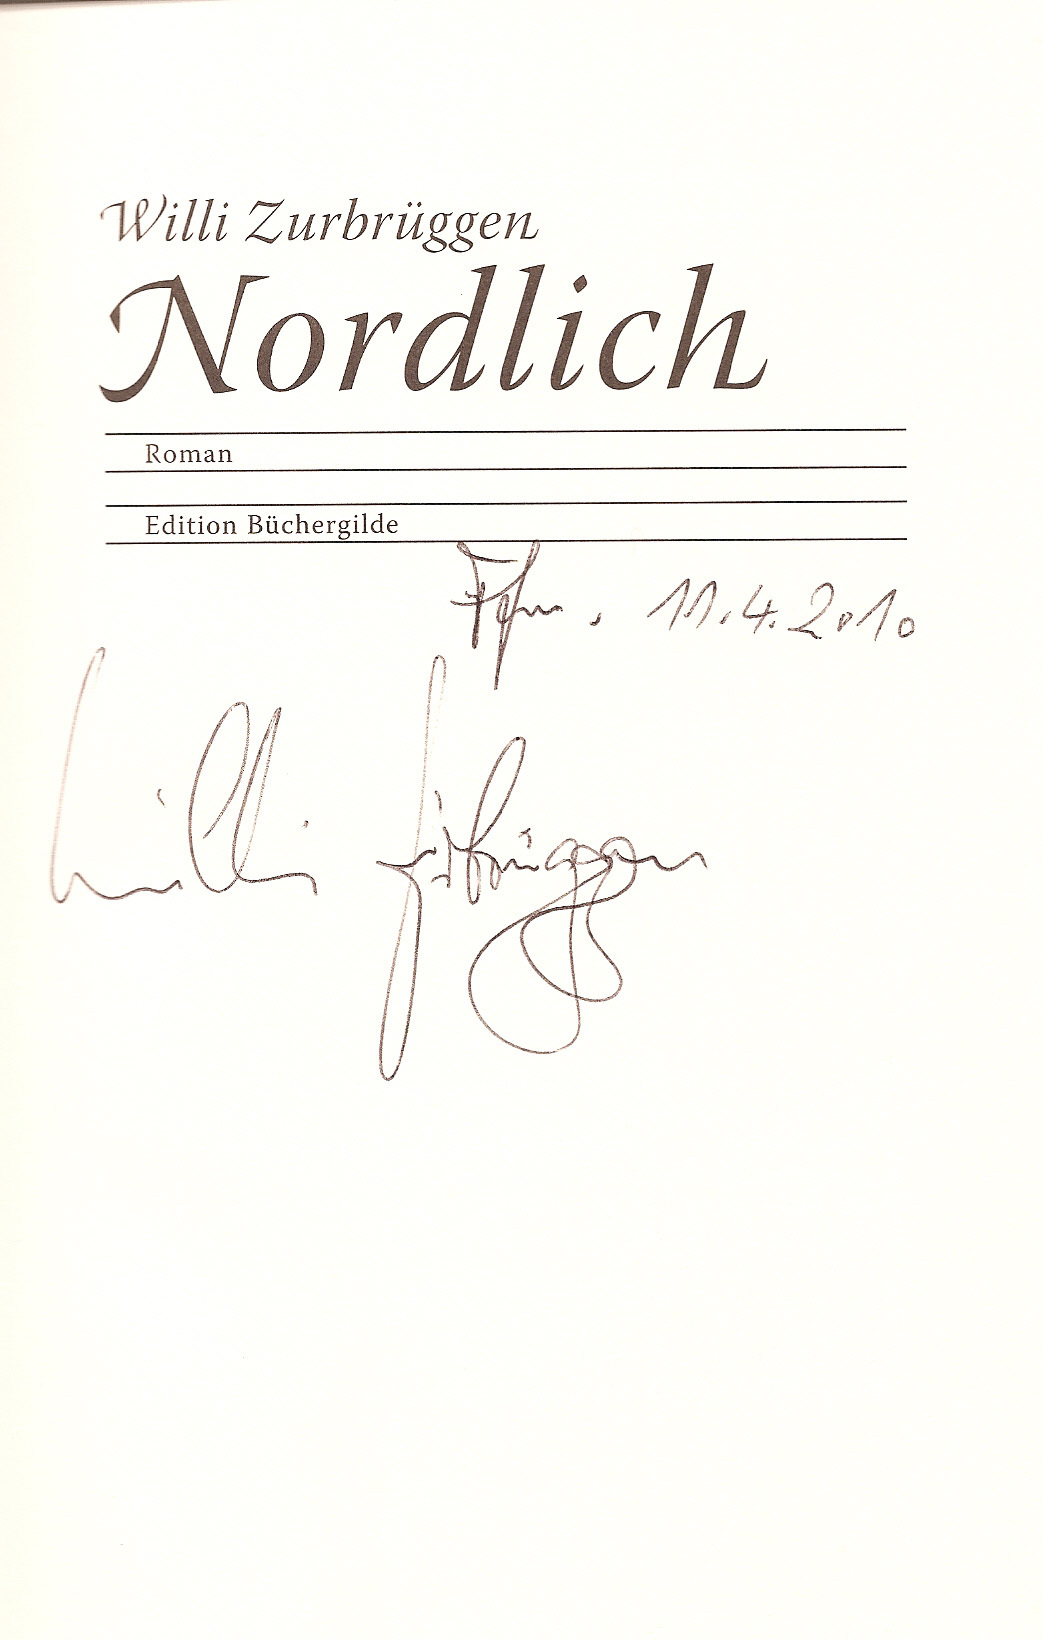
Signature of: willi zurbrüggen